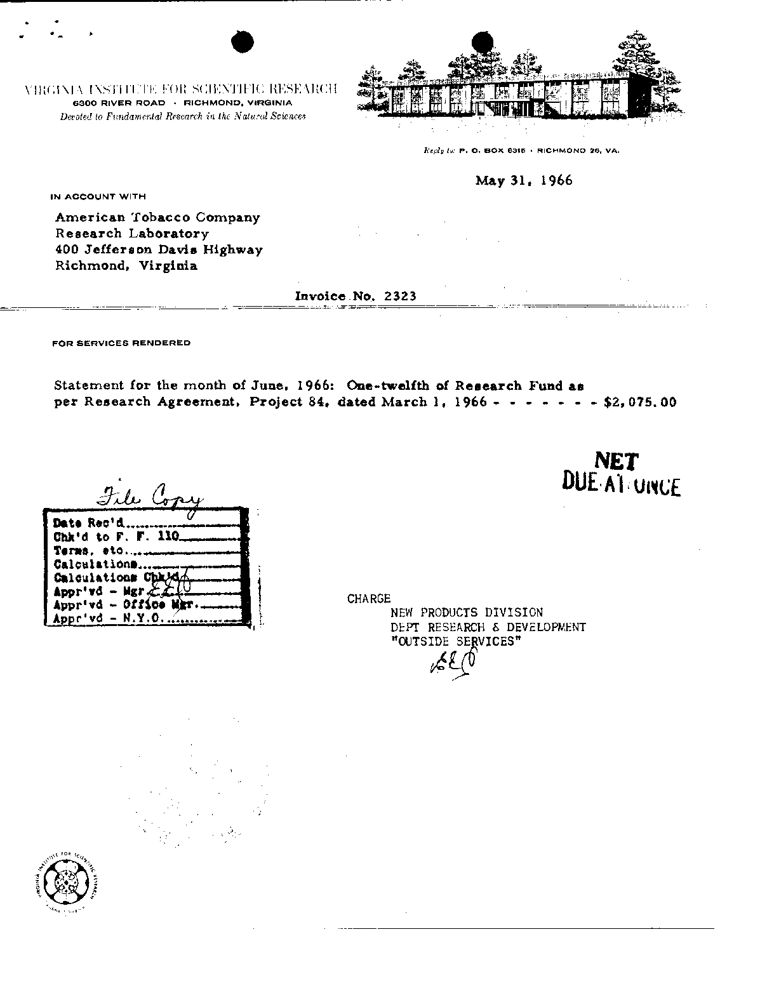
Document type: Invoice